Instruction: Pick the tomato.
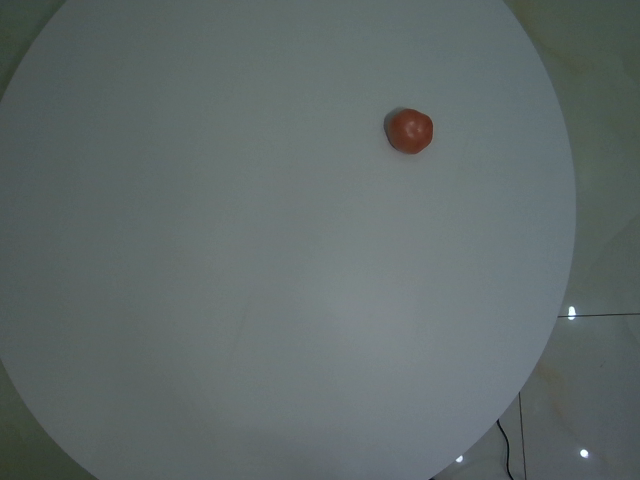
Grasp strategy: vertical